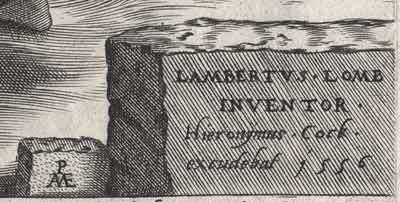
Signature of: pieter van der heyden